Question: What is the estimated tax bill amount according to the document?
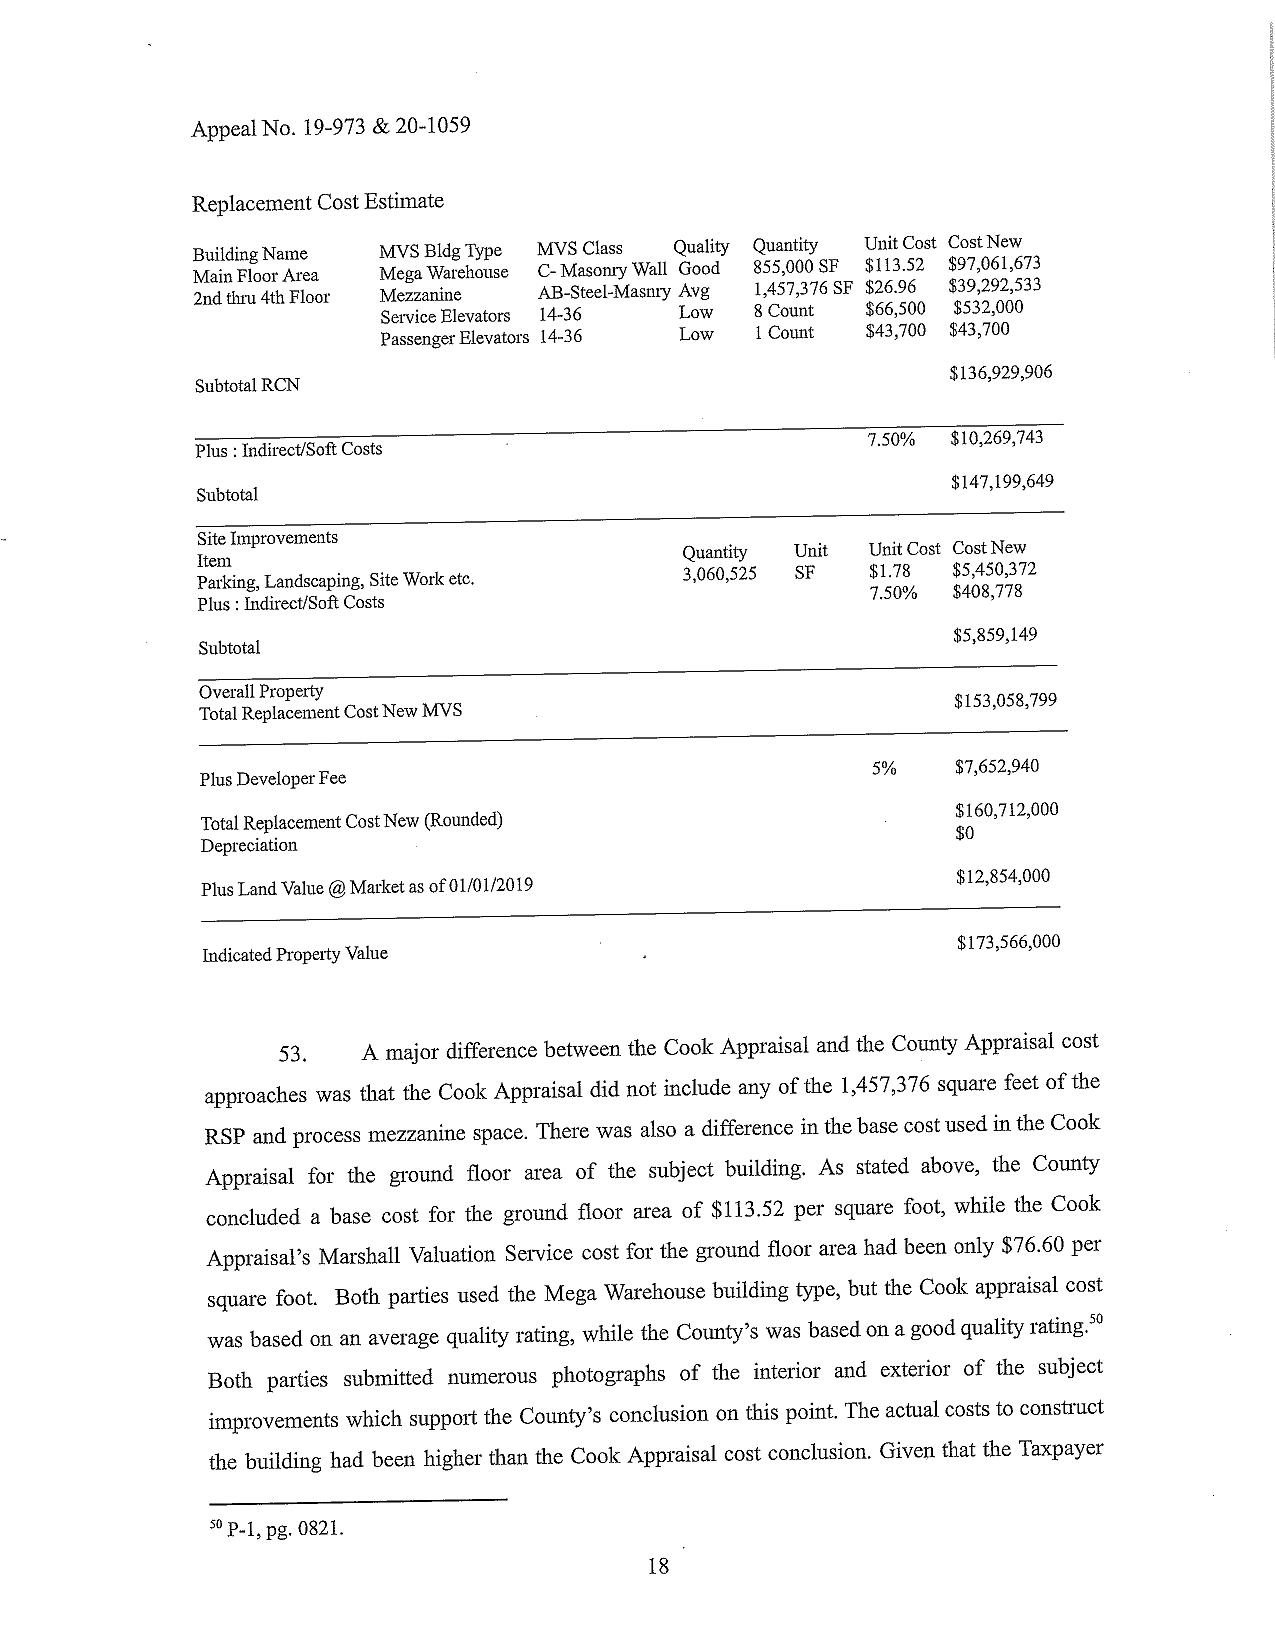
Answer: "$147,199,649 "